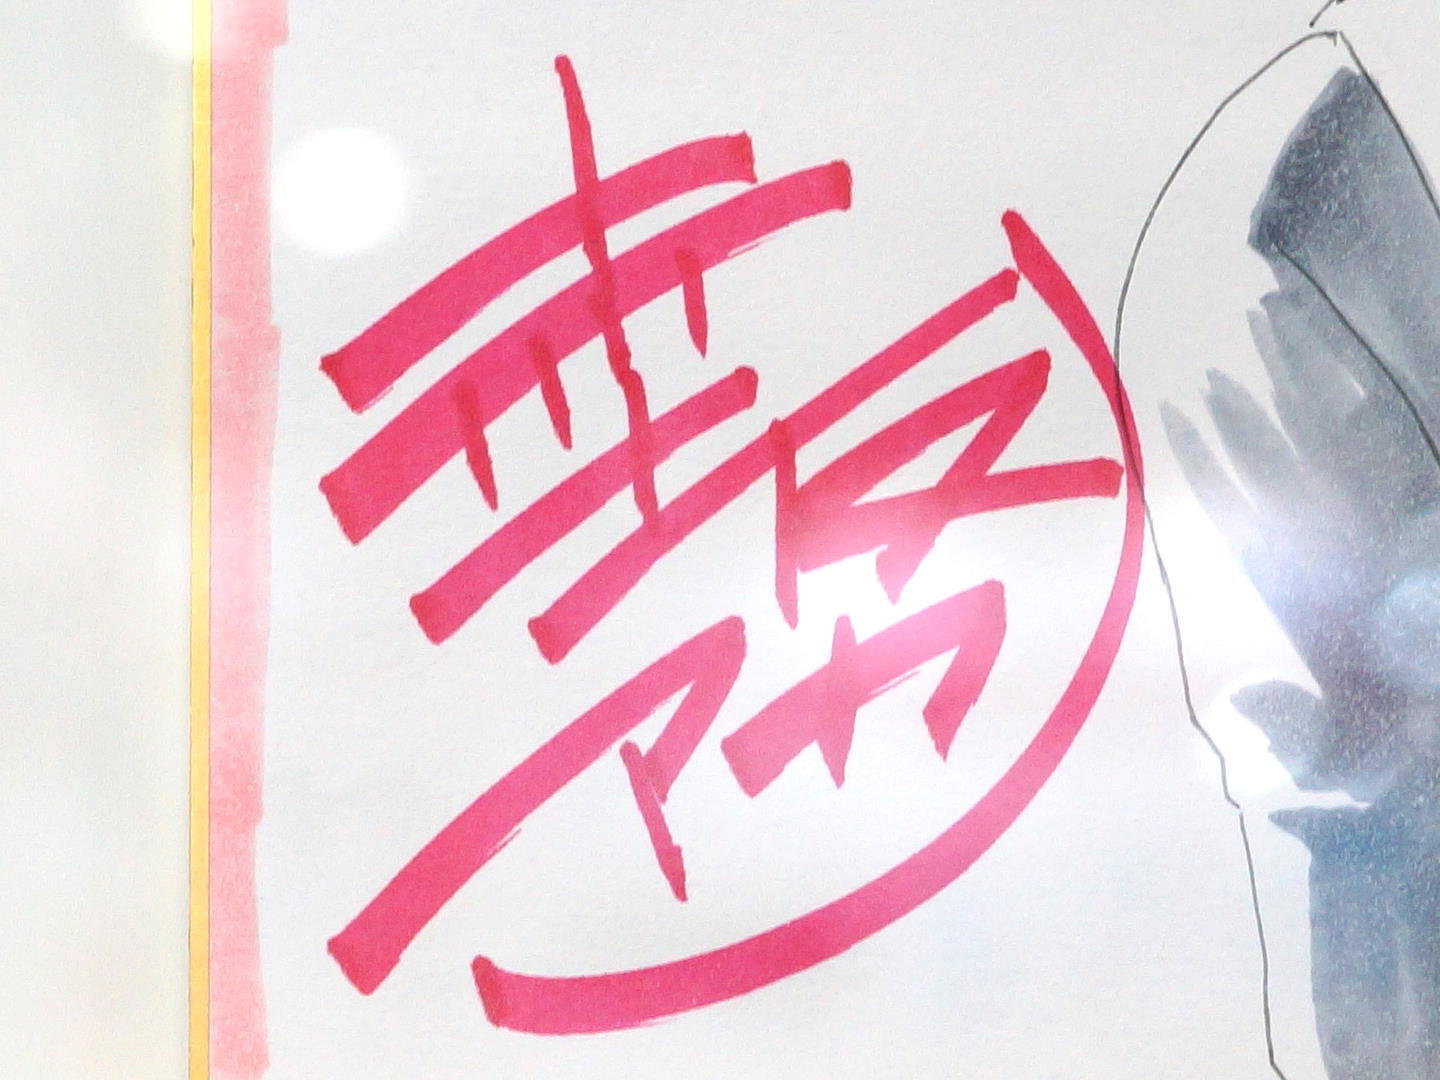
Signature of: aka akasaka